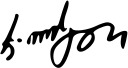
Signature of: jaba ioseliani